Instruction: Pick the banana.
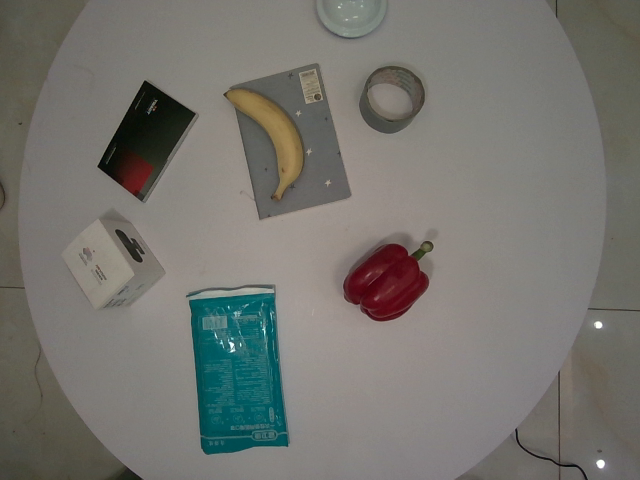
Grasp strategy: vertical